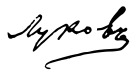
Signature of: haralambi lukov